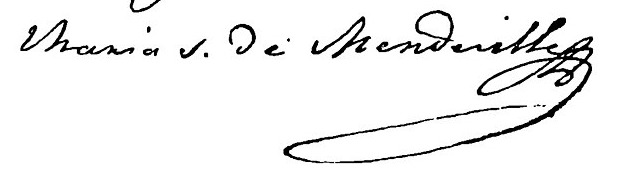
Signature of: mariquita sánchez